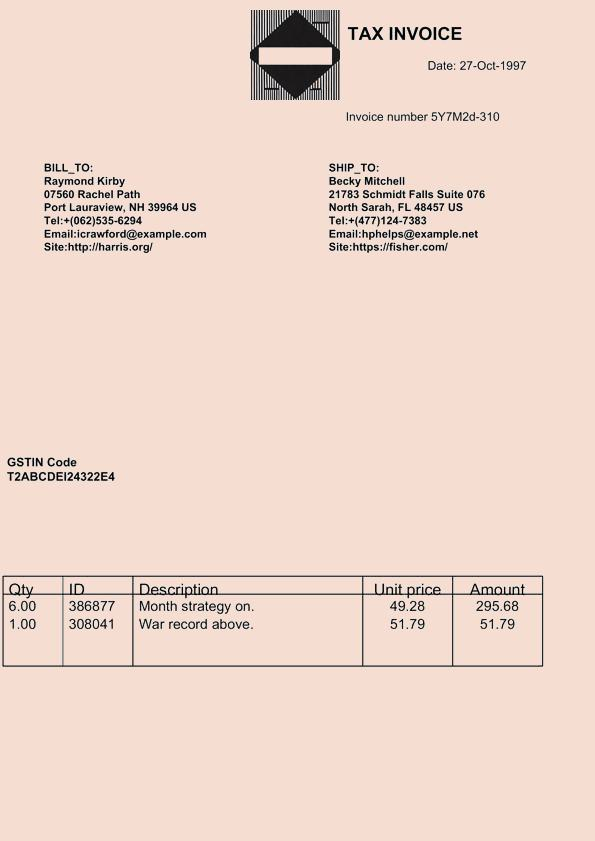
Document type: Invoice